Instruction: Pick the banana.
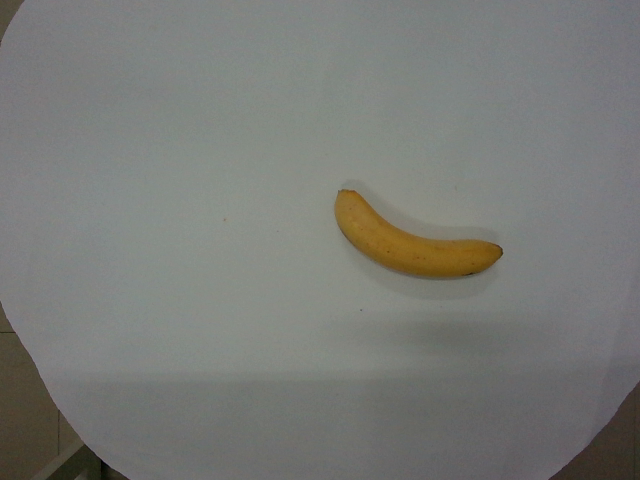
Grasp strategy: vertical